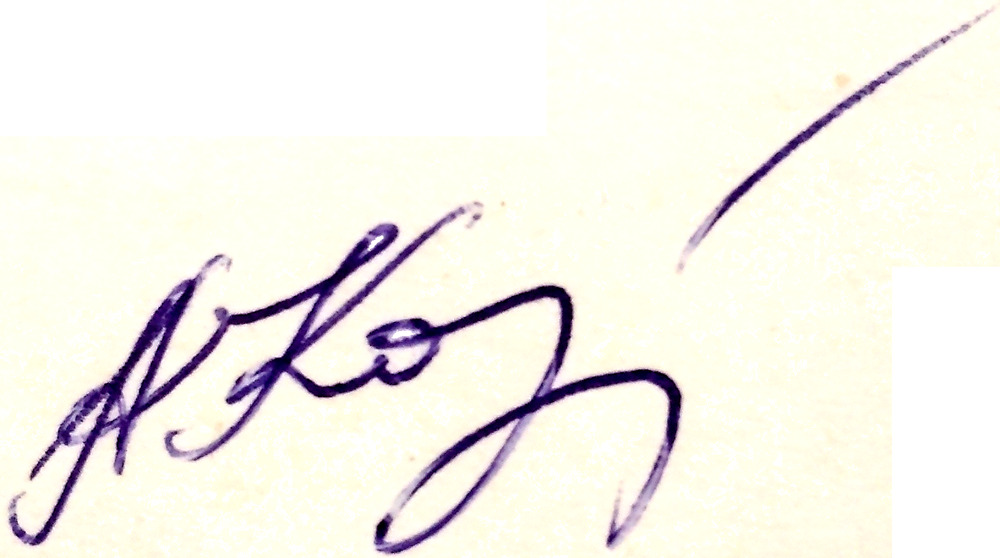
Signature of: anatoliy korniyenko